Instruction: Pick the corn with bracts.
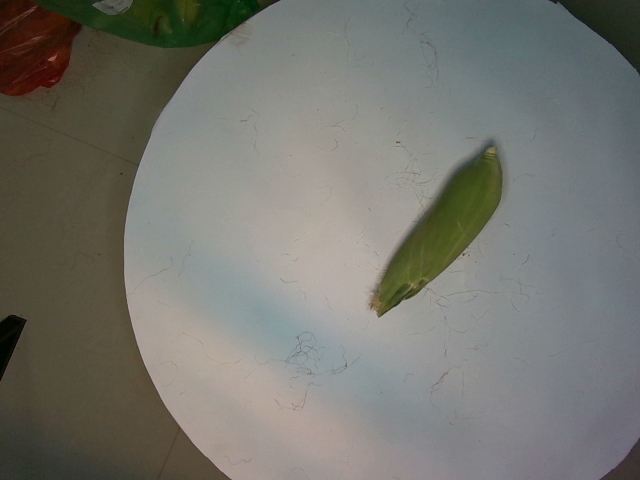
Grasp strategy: vertical